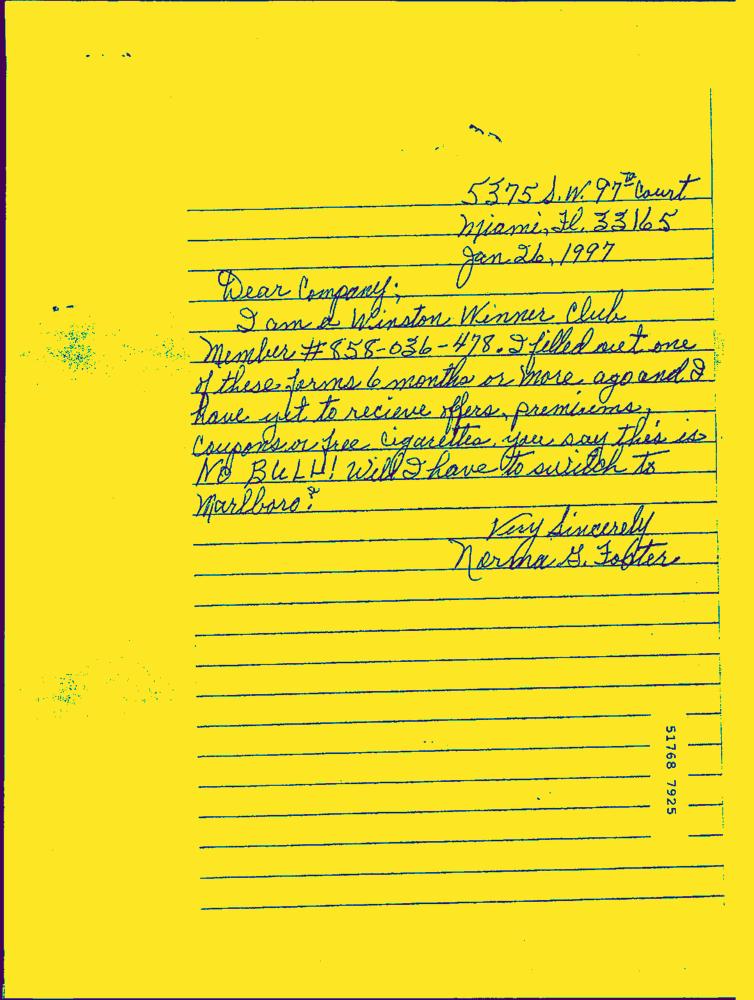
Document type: Hand-Written